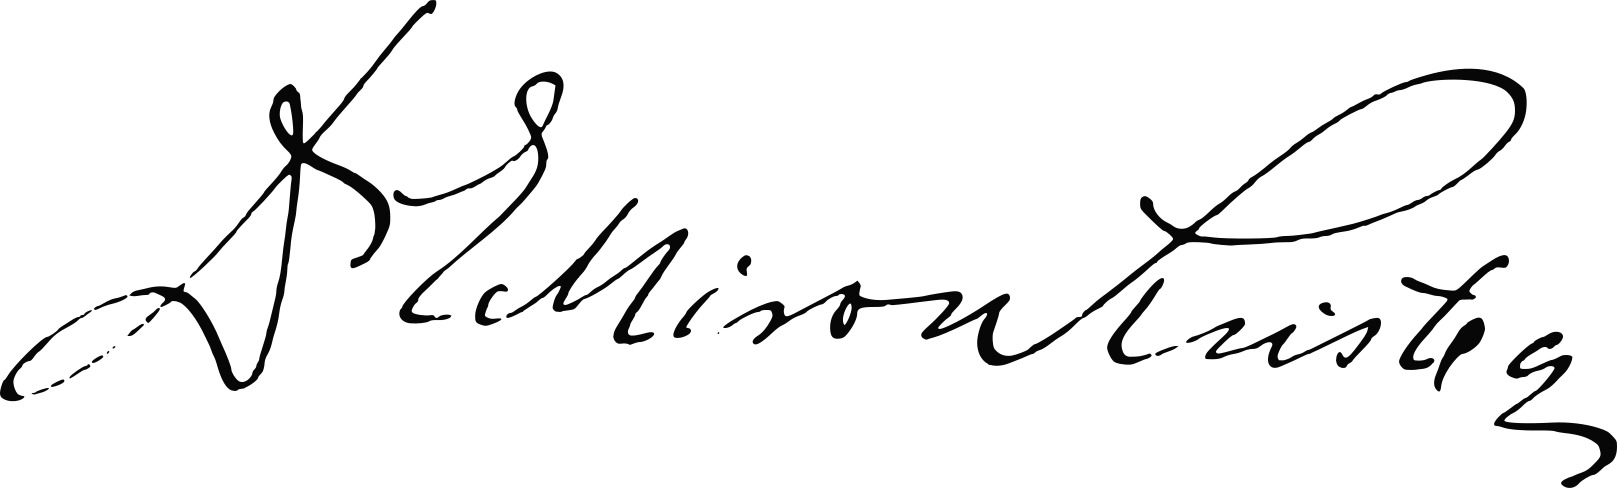
Signature of: miron cristea